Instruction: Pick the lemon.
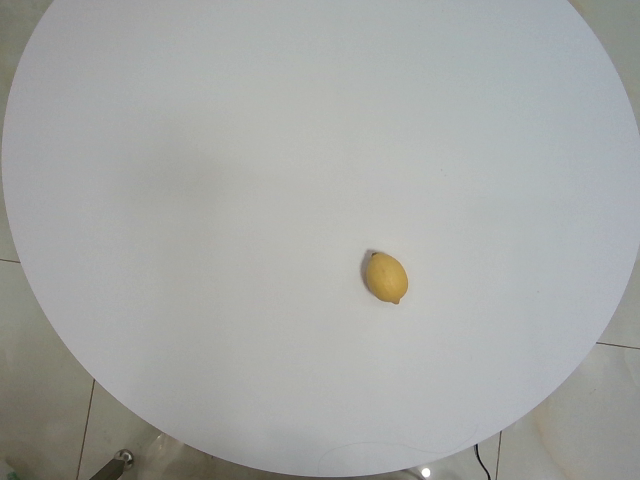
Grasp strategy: vertical